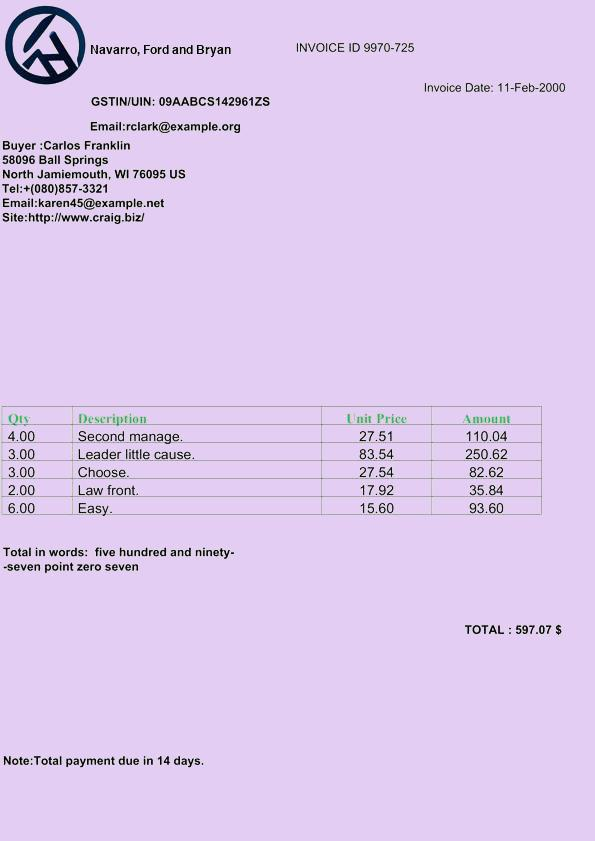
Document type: Invoice